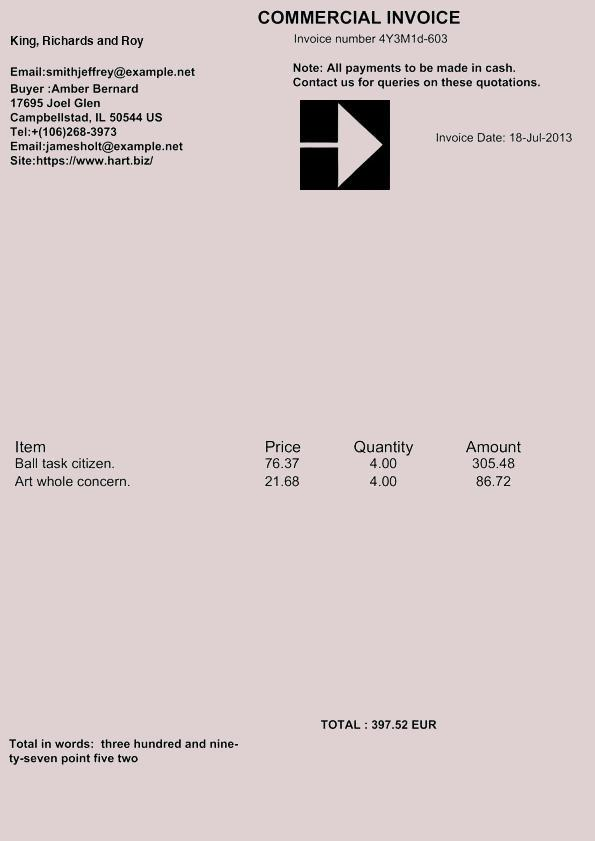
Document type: Invoice